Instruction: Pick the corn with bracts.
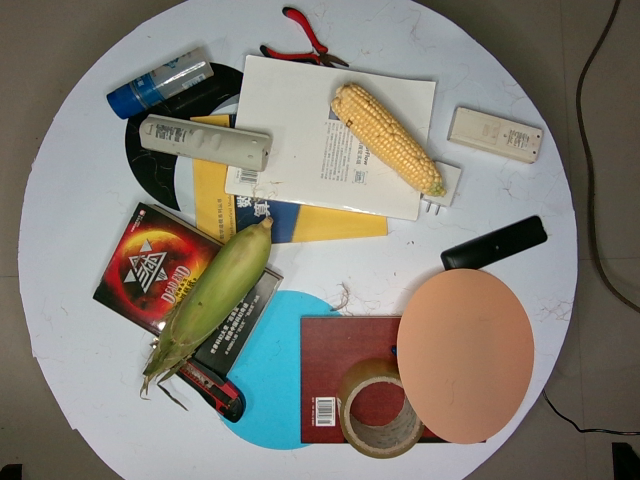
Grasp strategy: vertical